Question: What are the imaging findings?
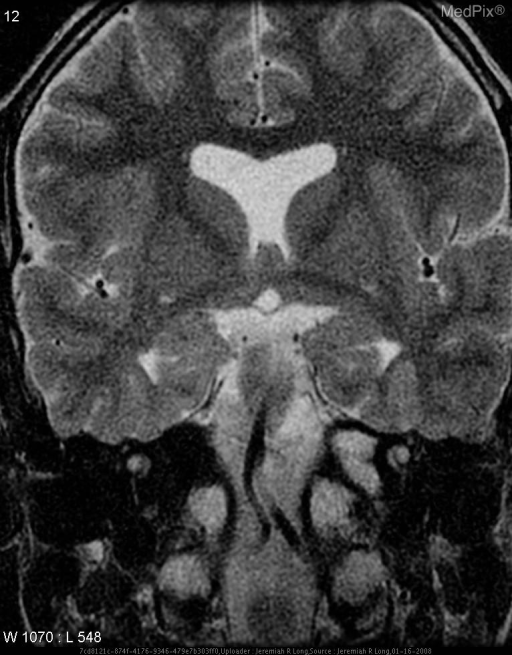
Answer: The imaging shows An axial T2 image through the mid brain demonstrates absence of the septum pellucidum.  Coronal T2 images also demonstrate absence of the septum pellucidum as well as hypoplasia of the optic tracts, chiasm and optic nerves. No other abnormalities were present. Axial T2 image through the mid brain demonstrates absence of the septum pellucidum. Coronal T2 images again demonstrate absence of the septum pellucidum as well as hypoplasia of the optic tracts, chiasm and nerves..